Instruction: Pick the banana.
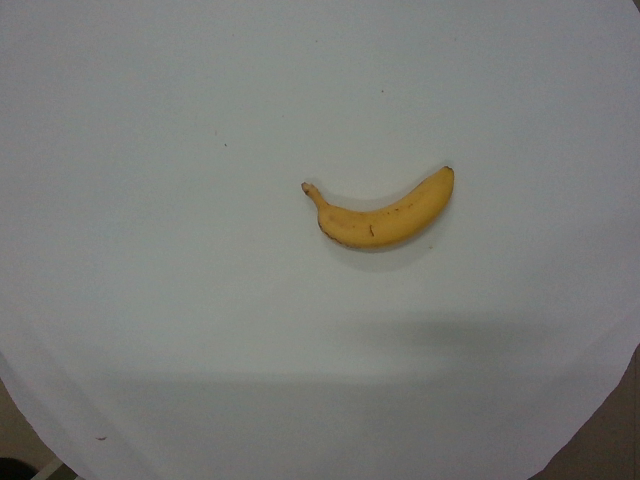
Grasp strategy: vertical